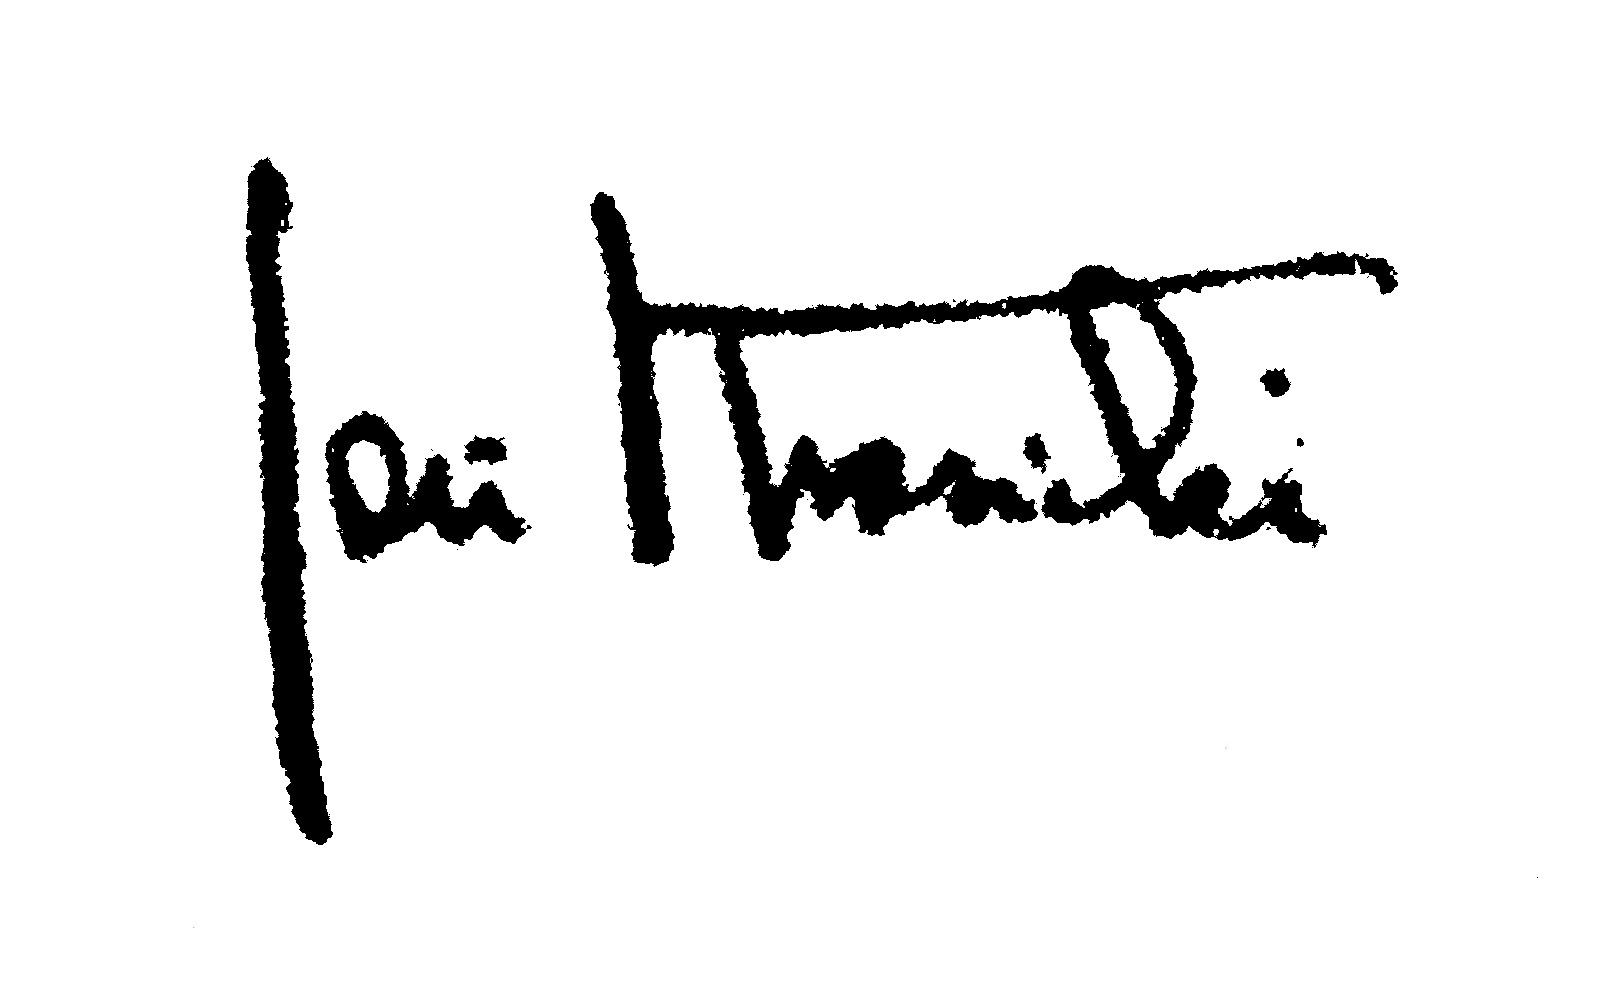
Signature of: jan krasicki